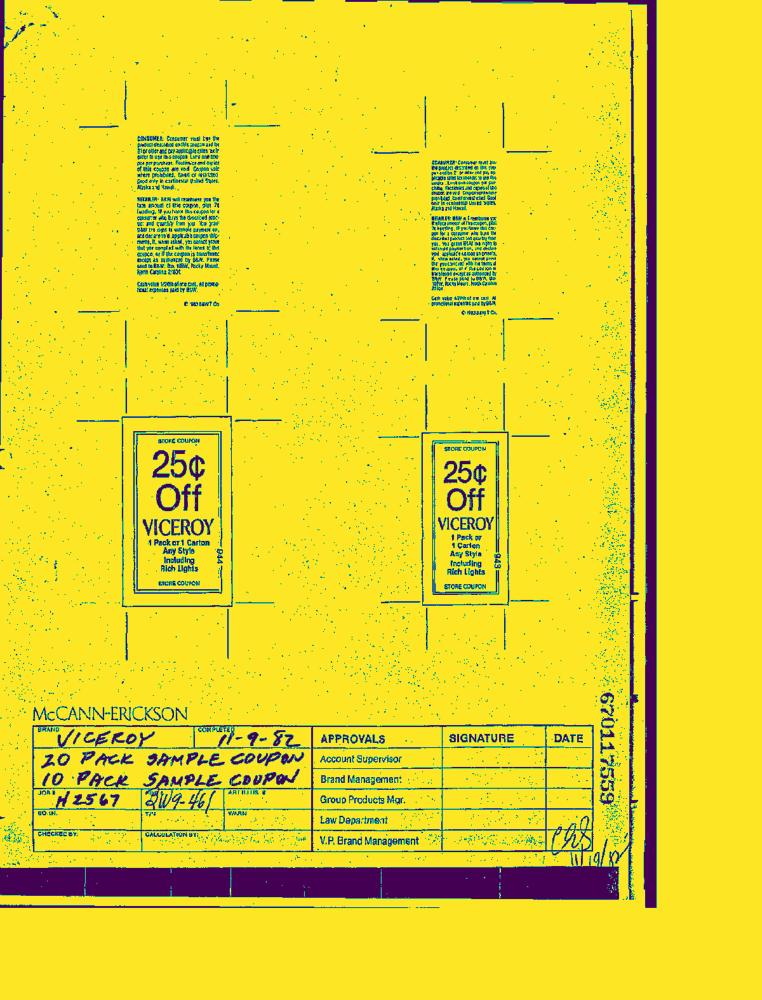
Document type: AD